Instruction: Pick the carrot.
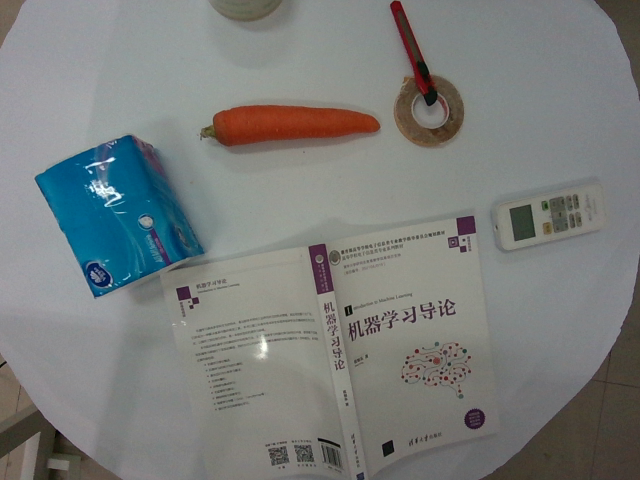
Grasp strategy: vertical